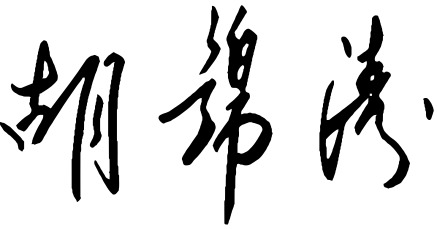
Signature of: hu jintao